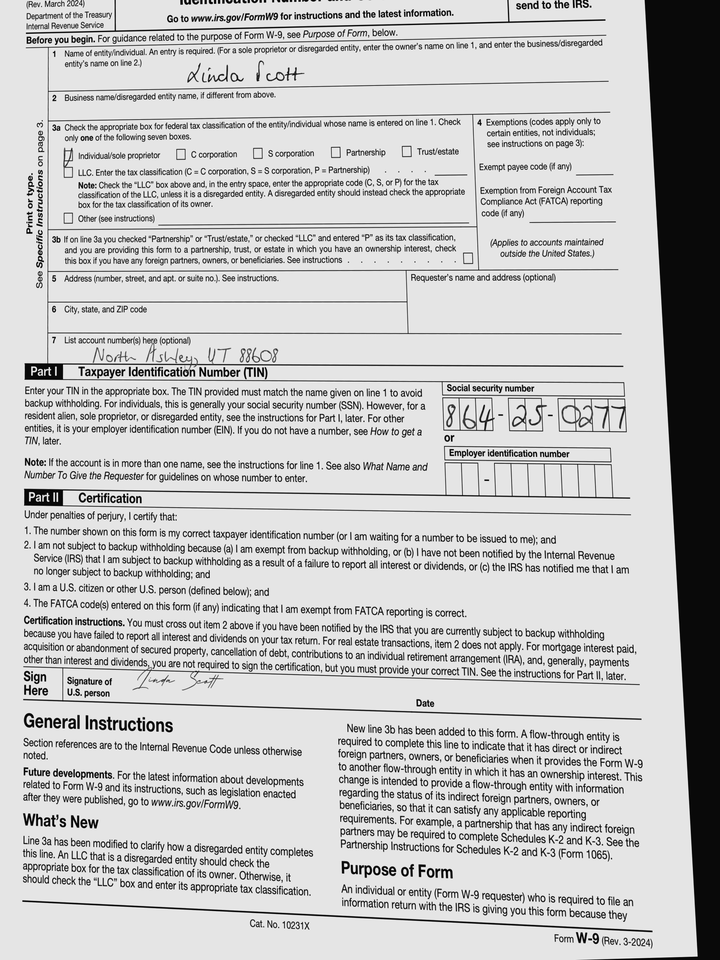
adr2: North Ashley, UT 88608
cbx: yes
ssn: 864250277
enm: Linda Scott